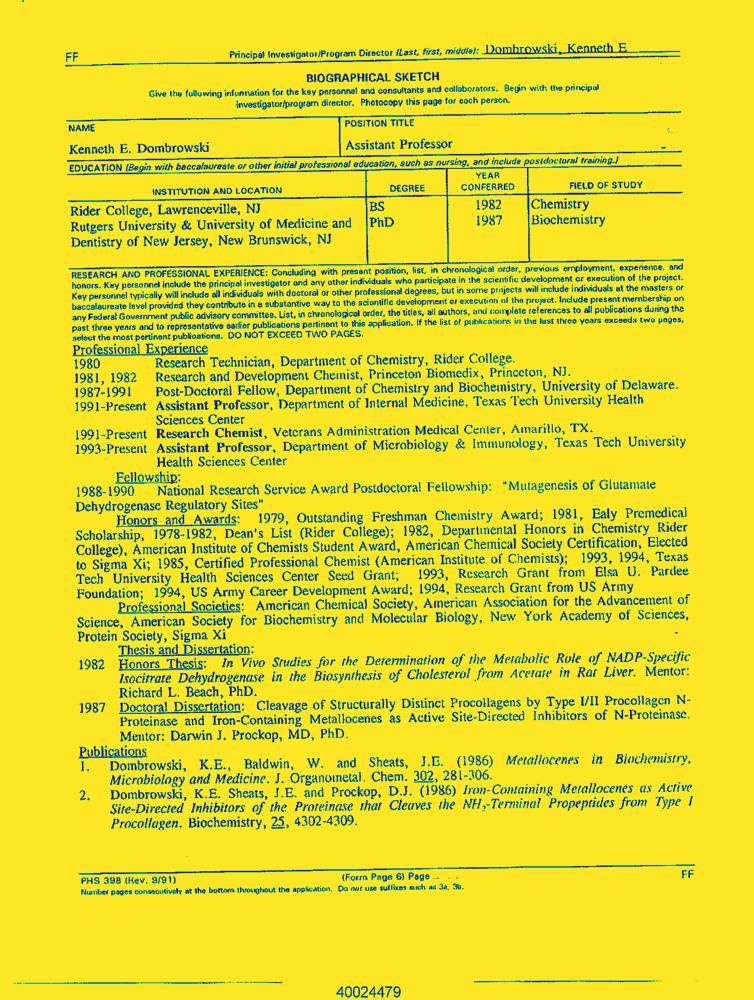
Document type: Resume-Doc